Question: Which state is mentioned in the document?
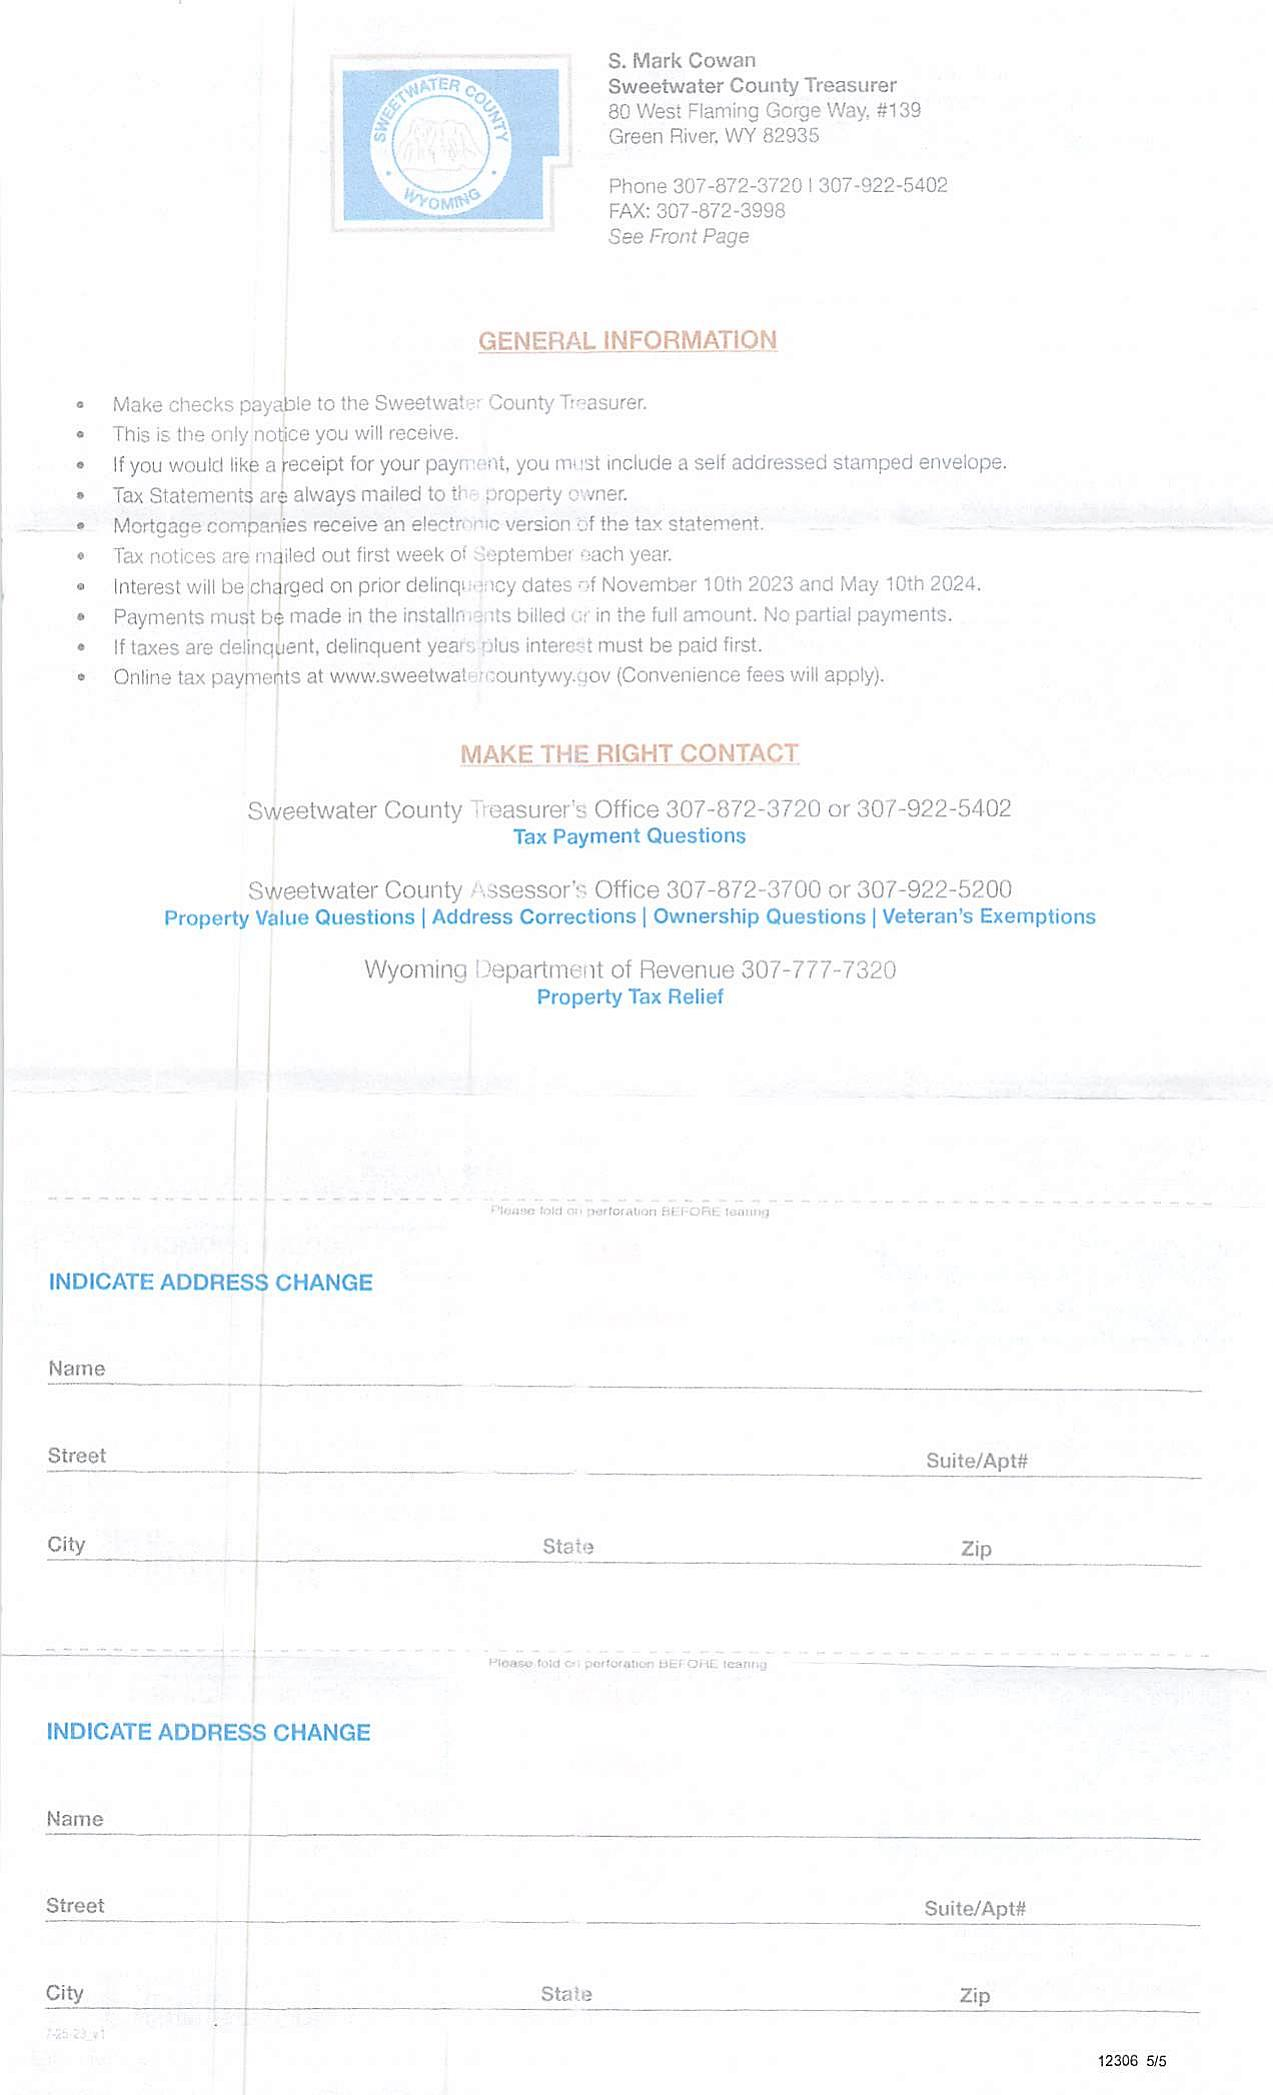
Answer: "WY"